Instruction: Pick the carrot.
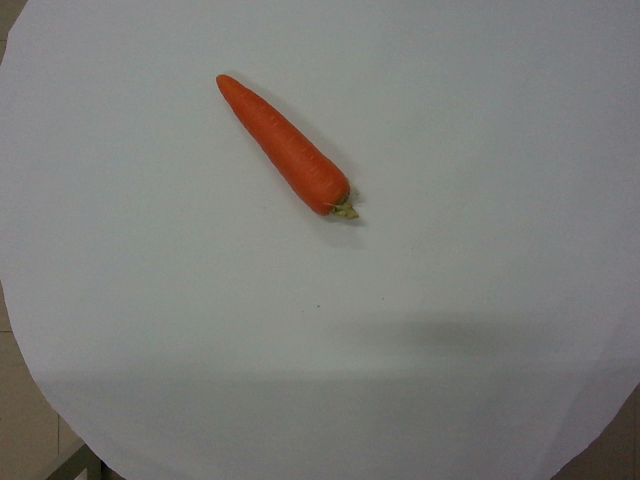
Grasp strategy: vertical